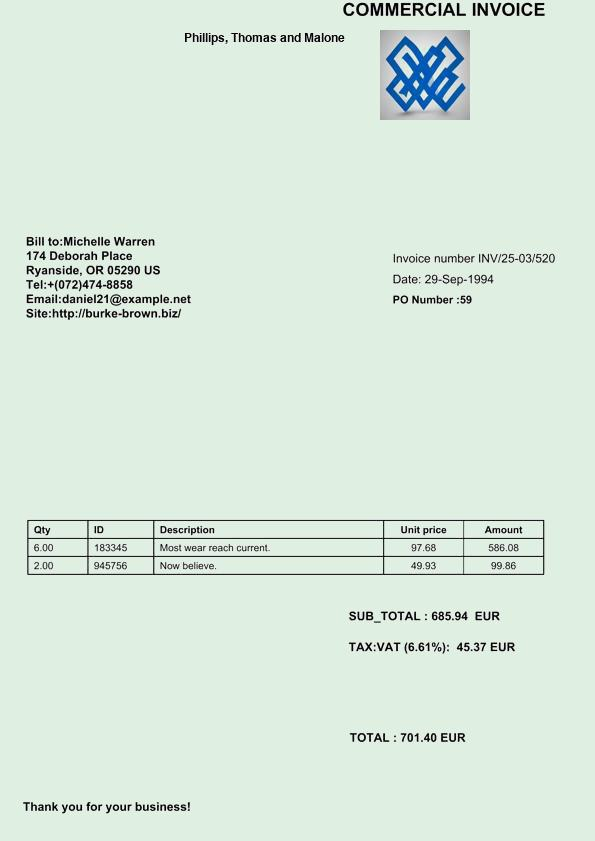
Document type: Invoice